Question: Talk about the condition:
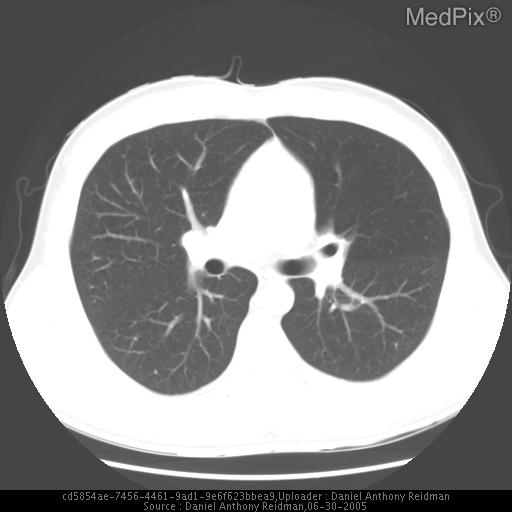
Answer: The disease is discussed as: Endobronchial tumors:
 - Tumors 80%, Inflammatory 20%
 - Less than 10% of tumors are benign

Benign: Squamous cell papilloma
        Hamartomas
        Pleomorphic adenoma

Malignant: Neuroendocrine (typical/atypical carcinoid)
           Squamous Cell Carcinoma
           Mucoepidermoid Carcinoma
           Adenoid Cystic Carcinoma